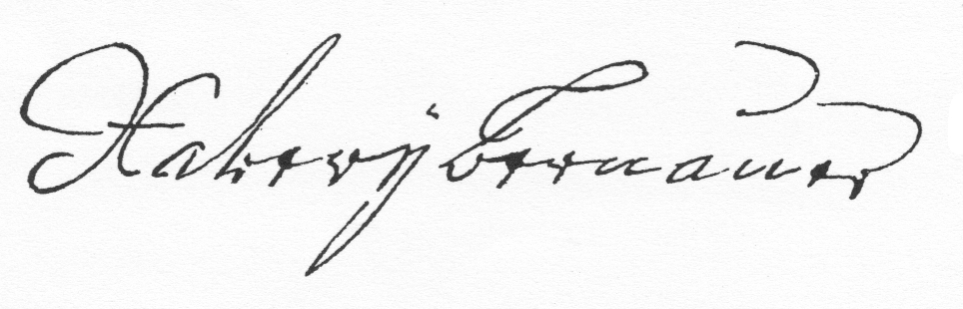
Signature of: xaver bernauer